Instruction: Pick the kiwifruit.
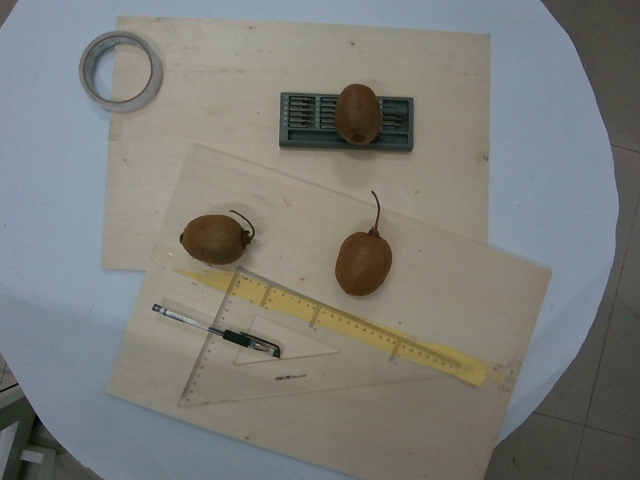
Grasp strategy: vertical